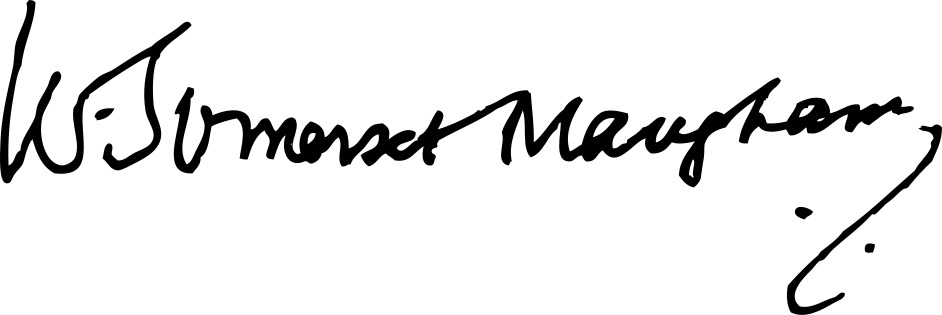
Signature of: william somerset maugham